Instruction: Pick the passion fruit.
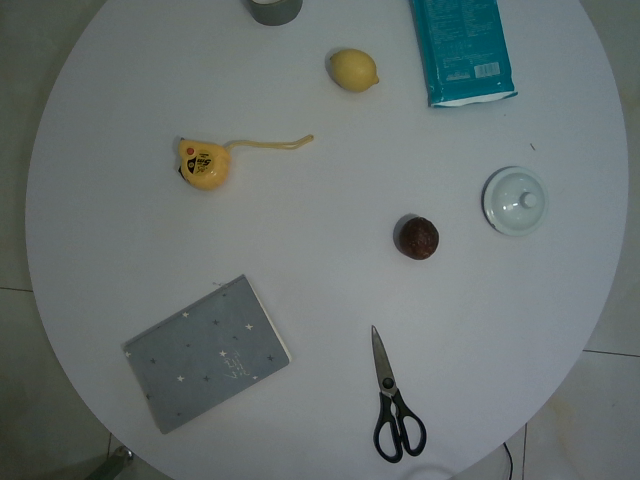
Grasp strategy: vertical